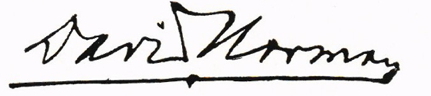
Signature of: david norman